Question: How does the patient history play a role?
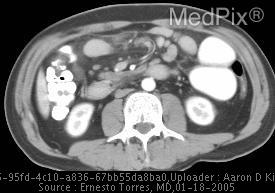
Answer: The patient's history of Active duty soldier with three week history of nausea, vomiting, and epigastric abdominal pain while deployed in Iraq. is key in understanding the case.